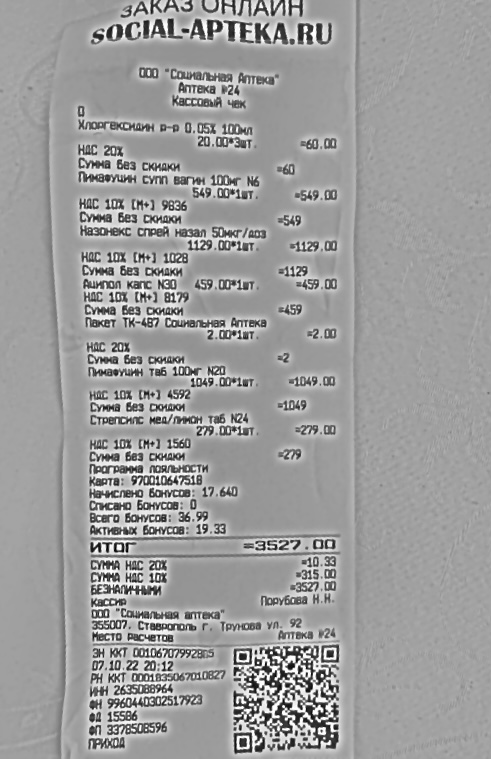
Продавец: ООО "Социальная аптека"
ИНН: 2635088964
Дата: 07.10.22
Товары: Хлоргексидин р-р 0.05% 100мл; Минус Цену вагин 100мг №6; Назовник спрей назад 50мкг/ао3; Ациклов капс №30; Пакет ТК-487 Социальная аптека; Минус Цену вагин 100мг №20; Стрепсикс мед/лимон таб N24
Количество: 3.000; 1.000; 1.000; 1.000; 1.000; 1.000; 1.000
Цена: 20.00; 549.00; 1129.00; 459.00; 2.00; 1049.00; 279.00
Сумма: 60.00; 549.00; 1129.00; 459.00; 2.00; 1049.00; 279.00
Итого: 3527.00